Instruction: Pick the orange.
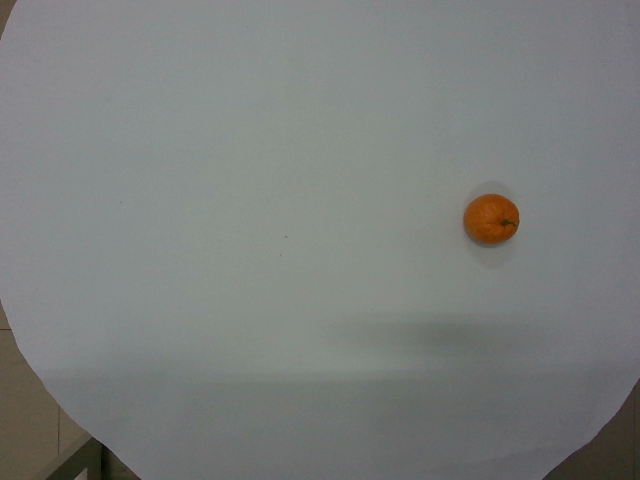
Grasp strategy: vertical